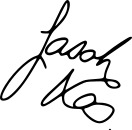
Signature of: sarah hanson young